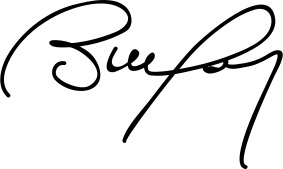
Signature of: bill young